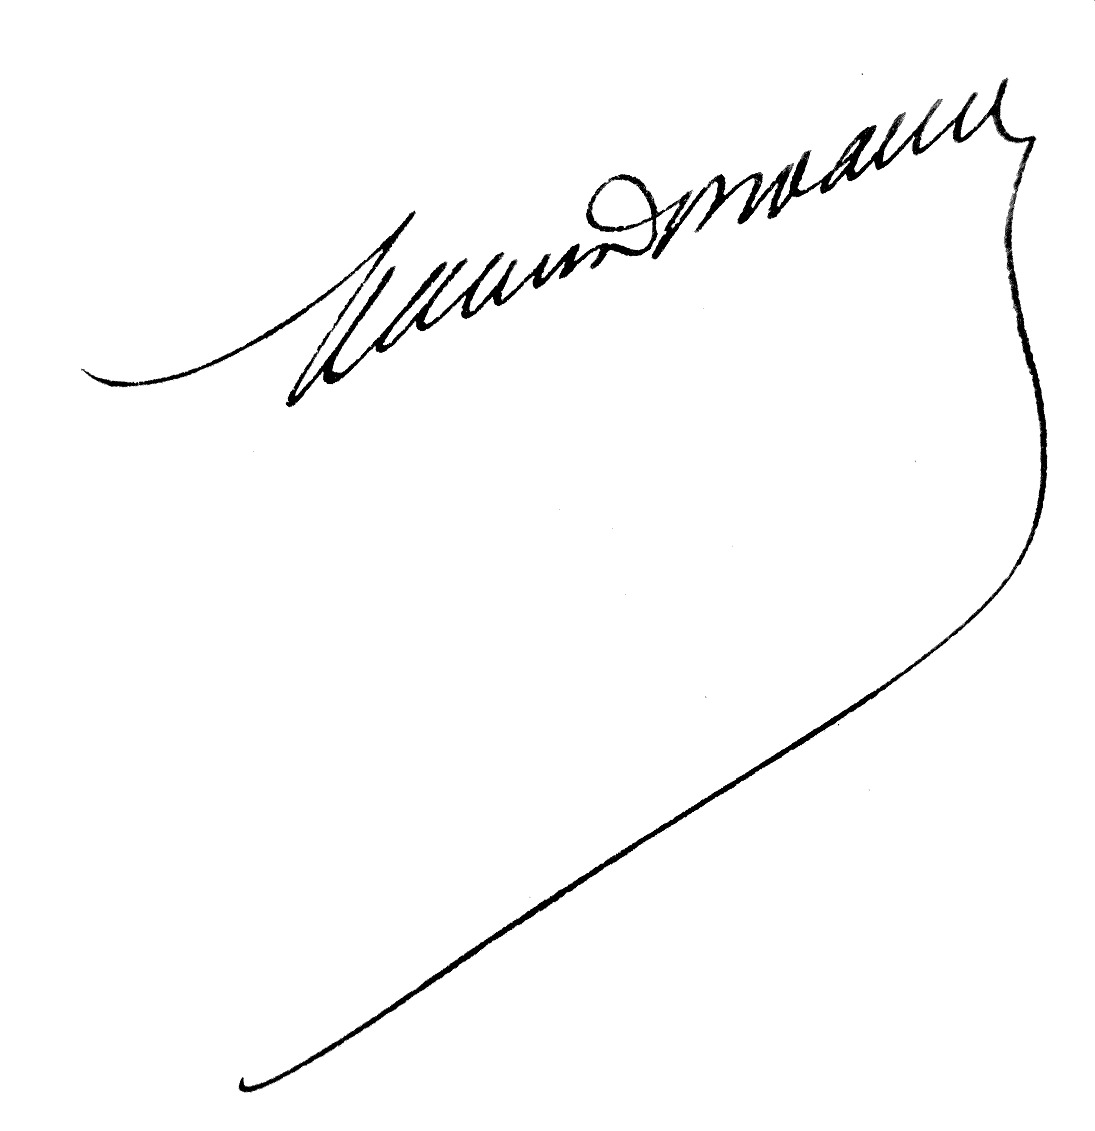
Signature of: maurice dormann